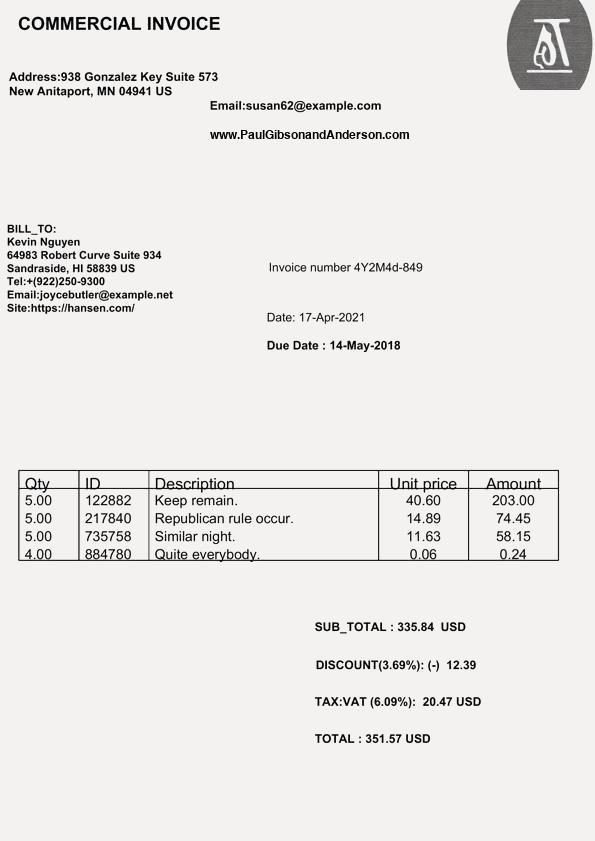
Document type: Invoice